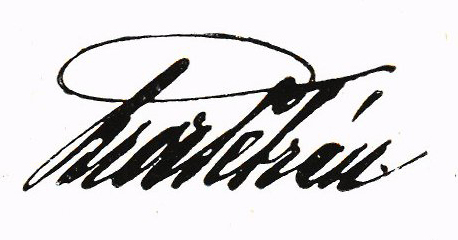
Signature of: bror petrén